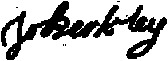
Signature of: john berkeley 1st baron berkeley of stratton